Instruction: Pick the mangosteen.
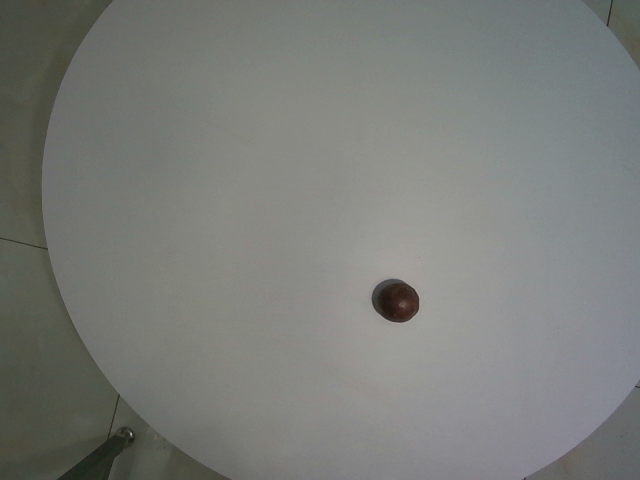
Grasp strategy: vertical